Question: Talk about the condition:
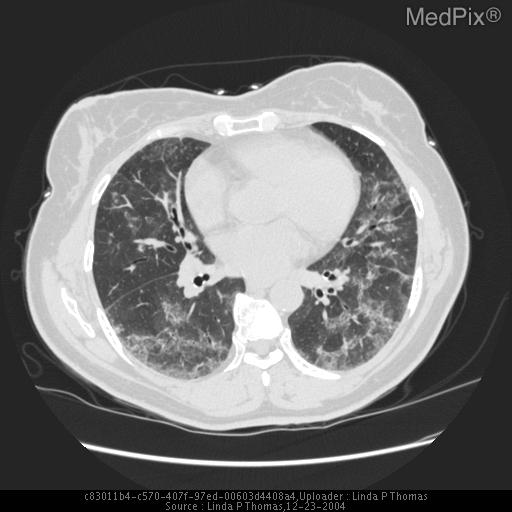
Answer: The disease is discussed as: This is a case of nonspecific interstitial pneumonitis; one of the idiopathic interstitial pneumonias.

Idiopathic interstitial pneumonia refers to a group of disorders that are characterized by inflammation and/or fibrosis affecting the interstitium to a greater extent than the airways or alveoli. This group of disorders is a distinct subset of interstitial lung disease in that a known etiology is not identified.  The idiopathic interstitial pneumonias are classified into groups with similar pathology, disease progression, treatment response and prognosis. The groups include (in decreasing order of incidence): Usual interstitial pneumia (UIP), nonspecific interstitial pneumonitis (NSIP), bronchioloitis obliterans-organizing pneumonia (BOOP), respiratory bronchiolitis-interstitial lung disease (RB-ILD), desquamative interstitial pneumonitis (DIP), lymphocytic interstitial pneumonitis (LIP) and acute interstitial pneumonitis.

Nonspecific interstitial pneumonits (NSIP) is nonclassifiable; meaining it cannot be classified as the other idiopathic interstitial pneumonias.  The patients are typically middle-aged to elderly but tend to be younger than UIP and older than RB-ILD and DIP. NSIP affects females more commonly than males. Presenting symptoms include chronic dry cough, shortness of breath, low-grade fever and malaise.  Chest radiographs may be normal or demonstrate irregular interstitial opacities with or without consolidation. Lung volumes may be normal to slightly decreased.  CT reveals scattered bilateral ground-glass opacities in all patients. Other potential findings include airspace consolidation, linear opacities, bronchial dilatation and mediastinal lymphadenopathy.  A unique feature of NSIP is the lack of honeycombing.

On biopsy there is typically a uniform appearance of interstitial inflammation. Inflammation only and no fibrosis are seen in the majority (48%) with inflammation and fibrosis (38%) and fibrosis only (14%) less common findings.

NSIP has been related to underlying collagen vascular disease, inhalational exposure, severe pneumonia and ARDS. Therapy is based on immunosuppression including steroids and cytotoxic agents. Clinical and radiographic improvement is seen in 50-86% of patients with an 11% overall mortality.